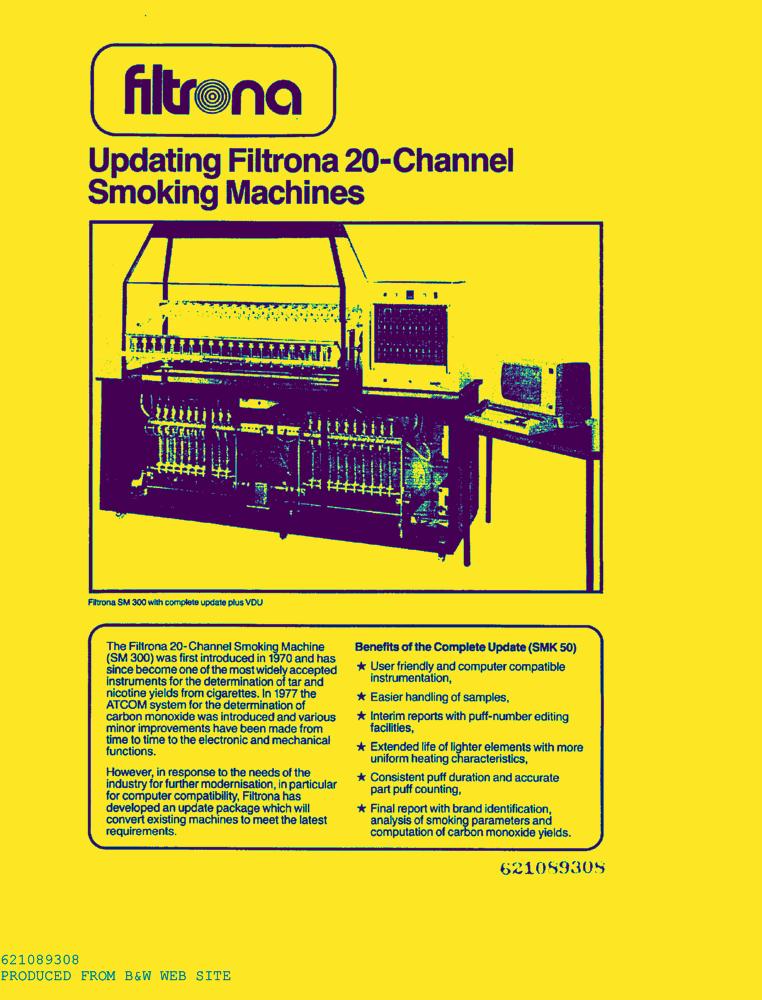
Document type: AD